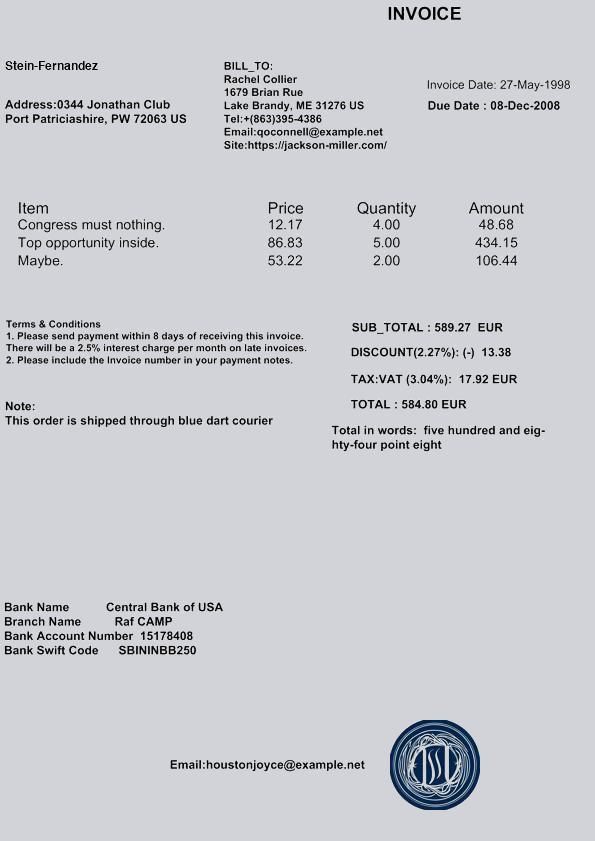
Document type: Invoice